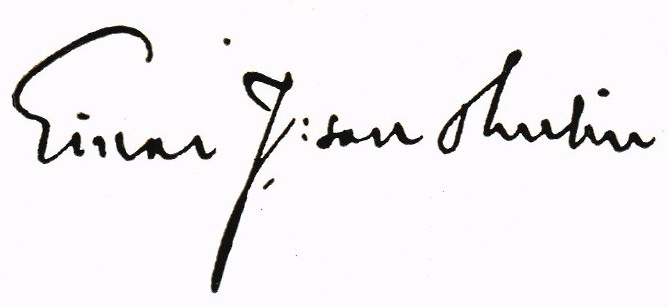
Signature of: einar thulin